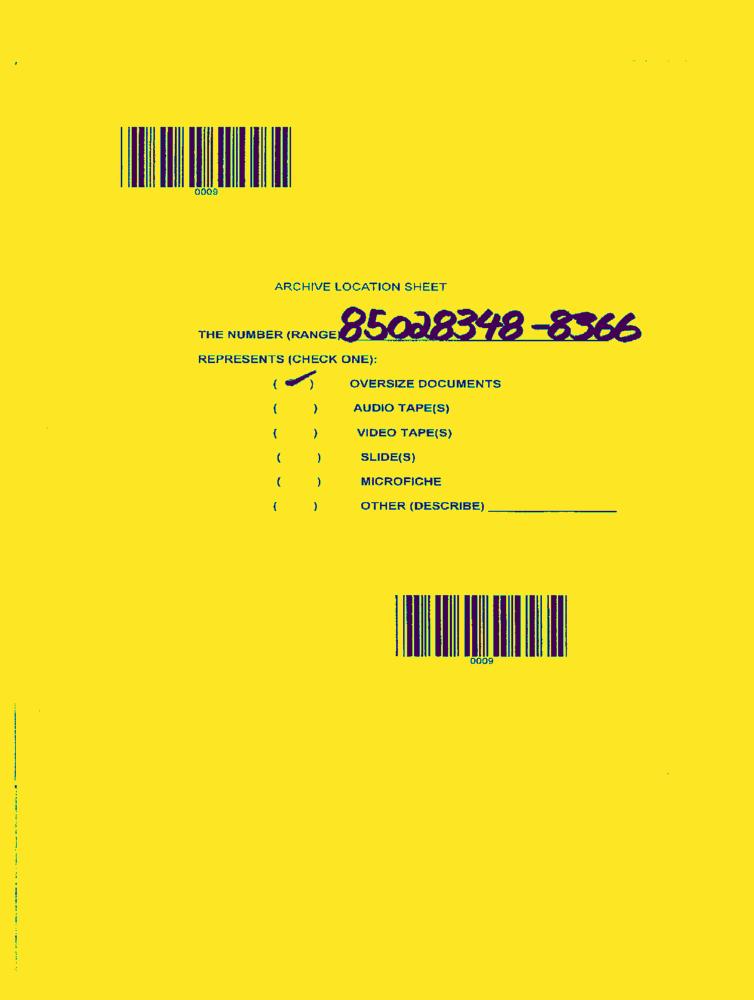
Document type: AD